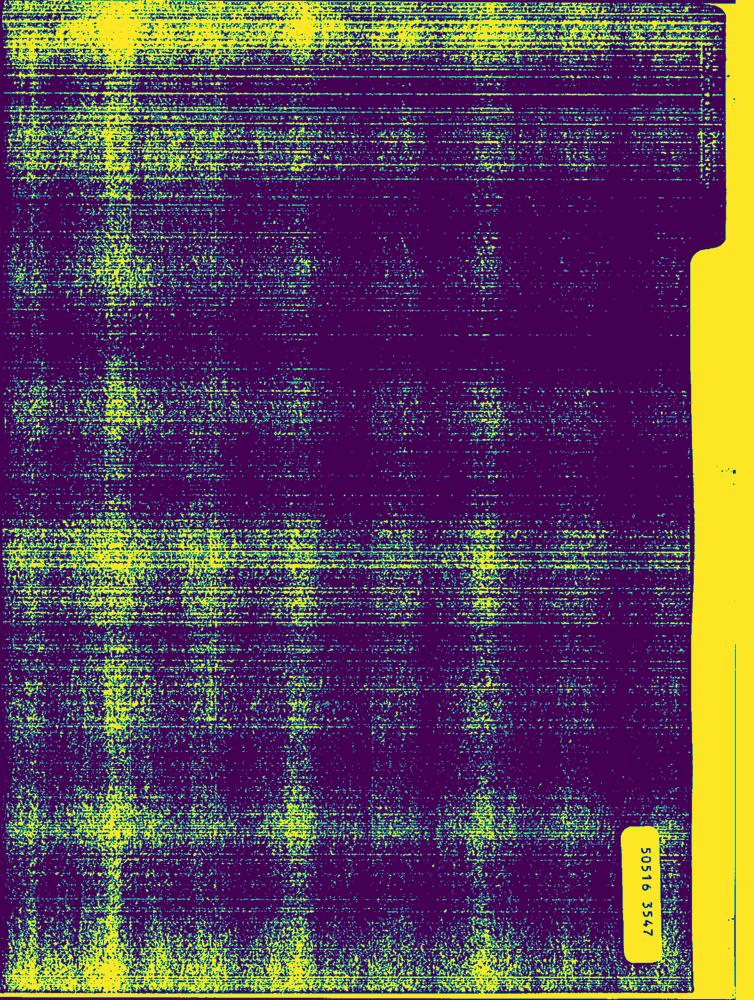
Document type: Letter-Doc